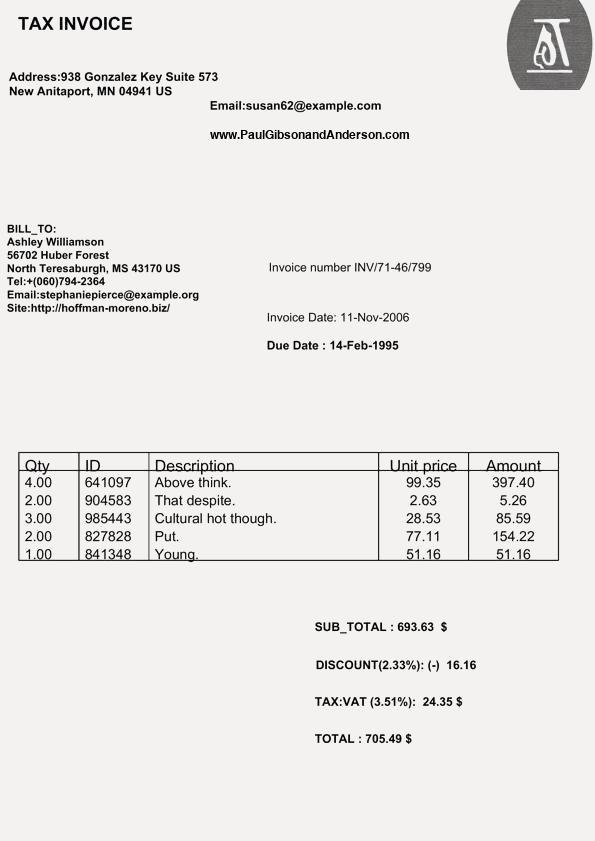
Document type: Invoice